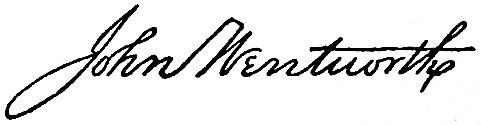
Signature of: john wentworth